Question: What is the suspected problem?
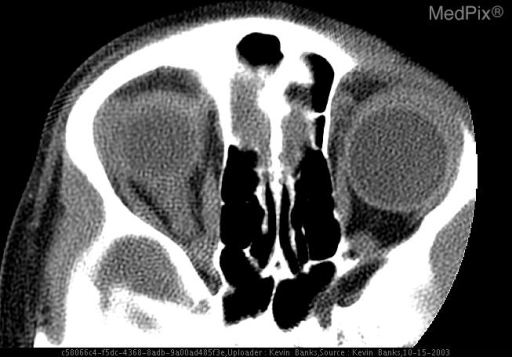
Answer: The findings suggest CT of the orbits shows asymmetry of the optic nerves with the right optic nerve enlarged when compared to the left. Subsequent MRI evaluation of the orbits demonstrates enlargement of the right optic nerve with associated abnormal increased T2 signal intensity and enhancement on post-gadolinium series extending from globe to just anterior to the optic chiasm. Enhancement of the intraorbital fat adjacent to the nerve is also present. The remainder of the optic pathways are normal (not shown).. Axial CT of the orbits demonstrates enlargement of the right optic nerve (best appreciated when compared with the asymptomatic left optic nerve) with  adjacent fat stranding.. The patient might have a history of A 6 YO female presented to the emergency department with a 3 day history of right eye pain and severe decreasing visual acuity..